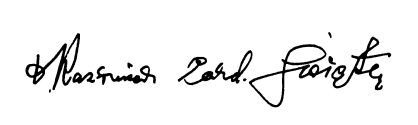
Signature of: kazimierz świątek